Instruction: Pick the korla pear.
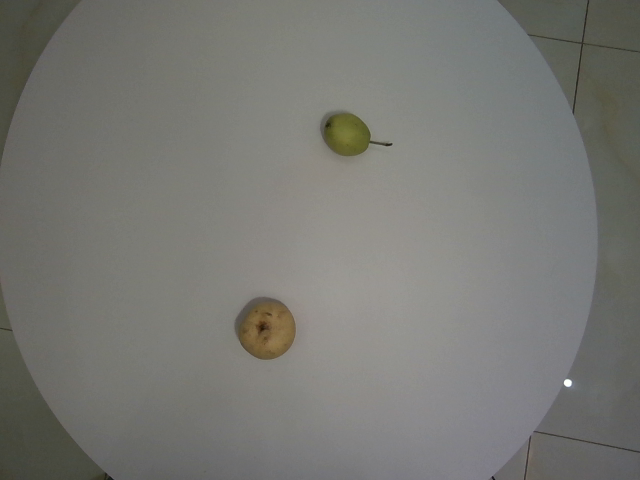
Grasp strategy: vertical